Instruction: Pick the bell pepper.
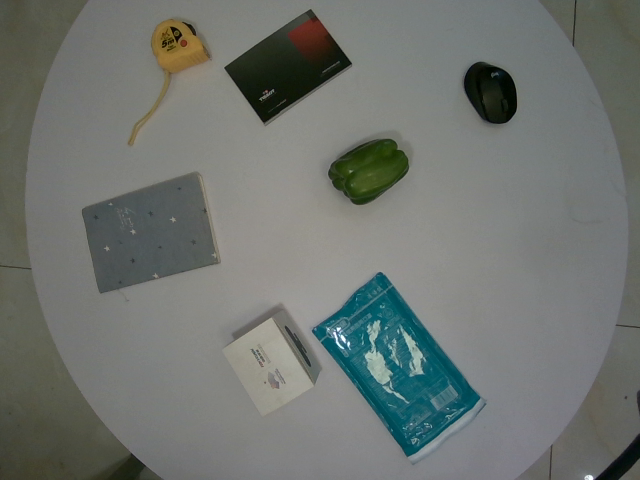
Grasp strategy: vertical